Question: What is the potential diagnosis?
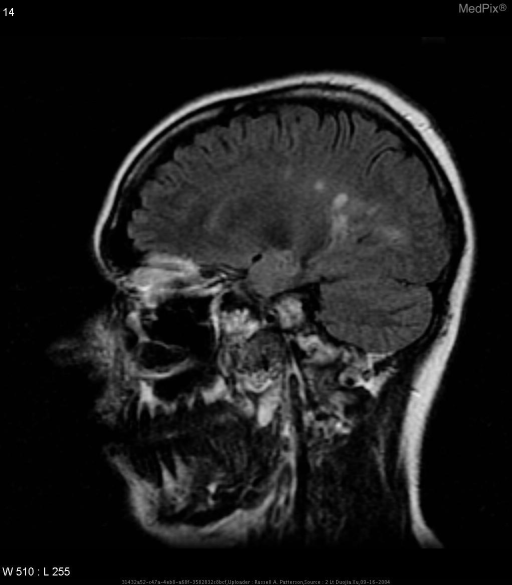
Answer: The possible diagnosis includes 1.  Cerebral autosomal dominant arteriopathy with subcortical infarct (CADASIL)
2.  Lyme disease
3.  Central nervous system vasculitis
4.  Multiple Sclerosis
5. ADEM (Acute Disseminated Encephalomyelitis.